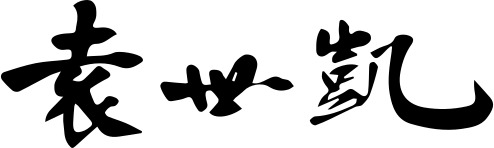
Signature of: yuan shikai